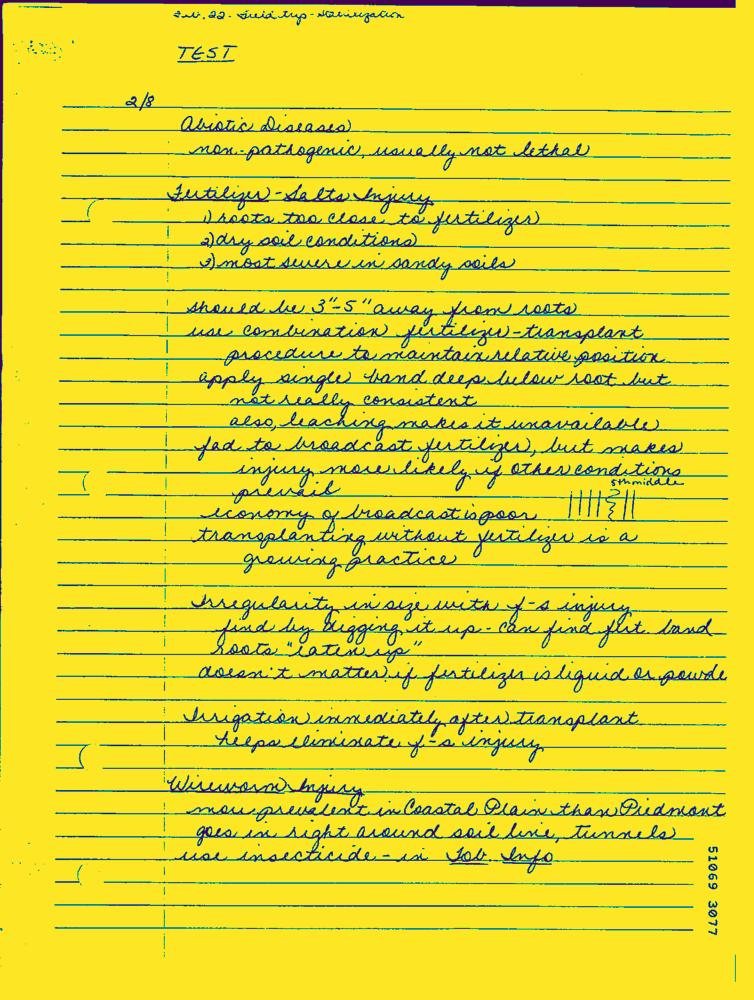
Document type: Hand-Written